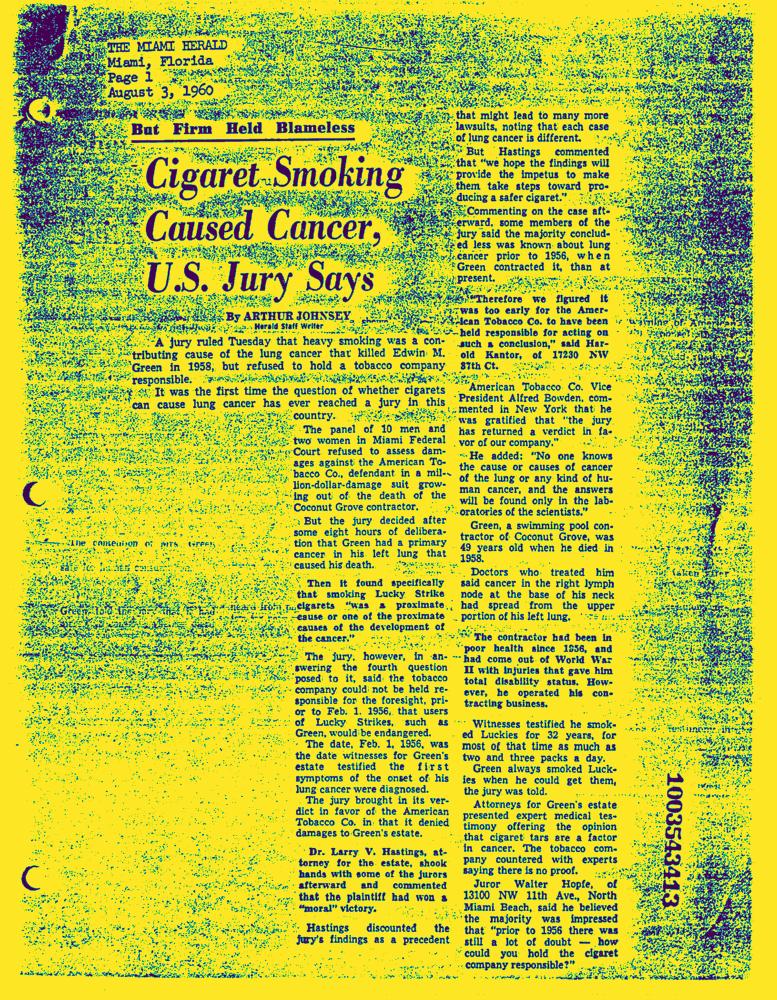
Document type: News-Article